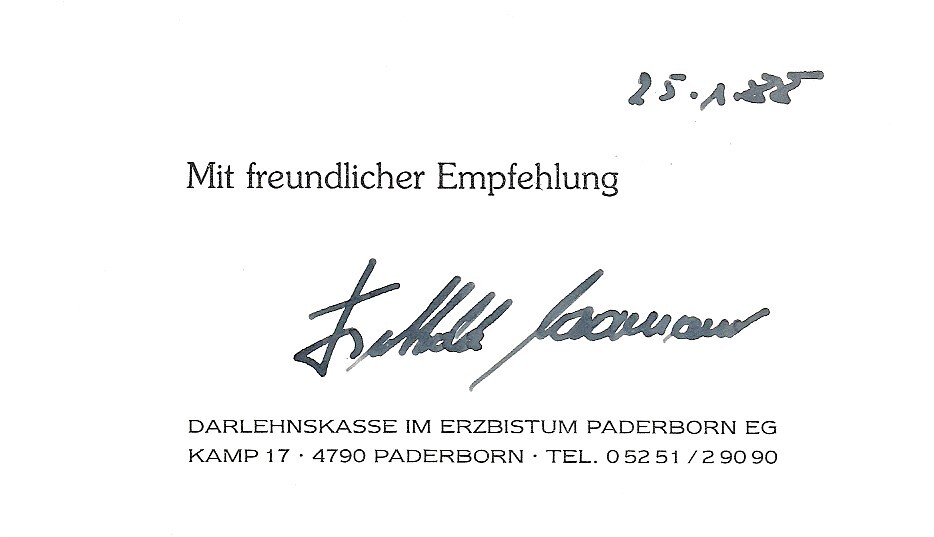
Signature of: berthold naarmann